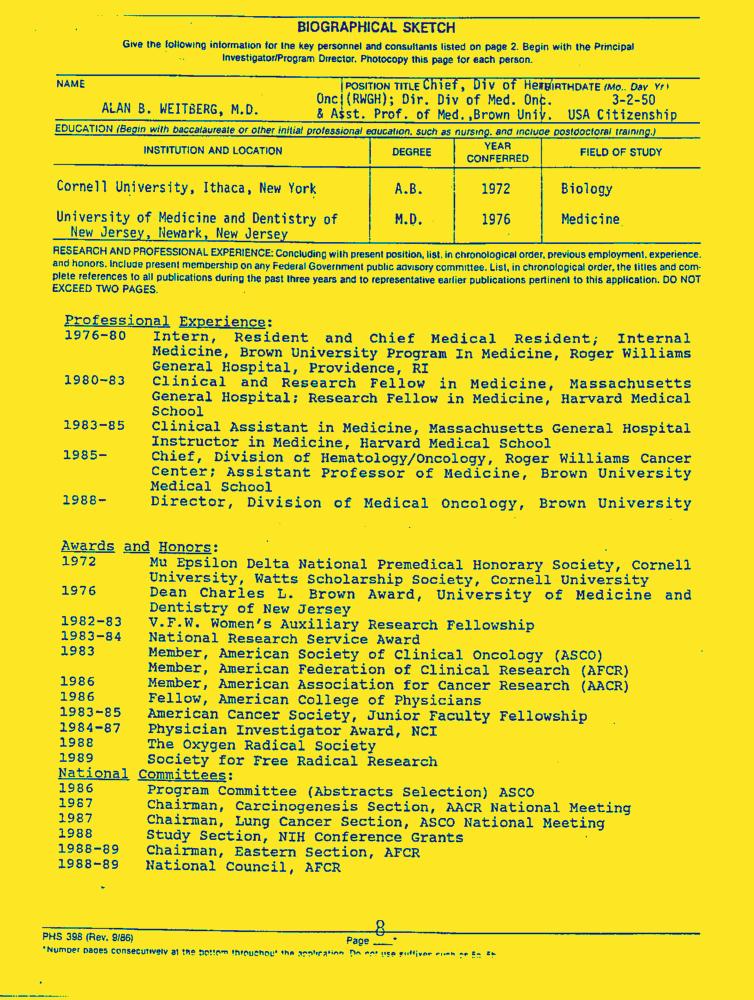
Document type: Resume-Doc